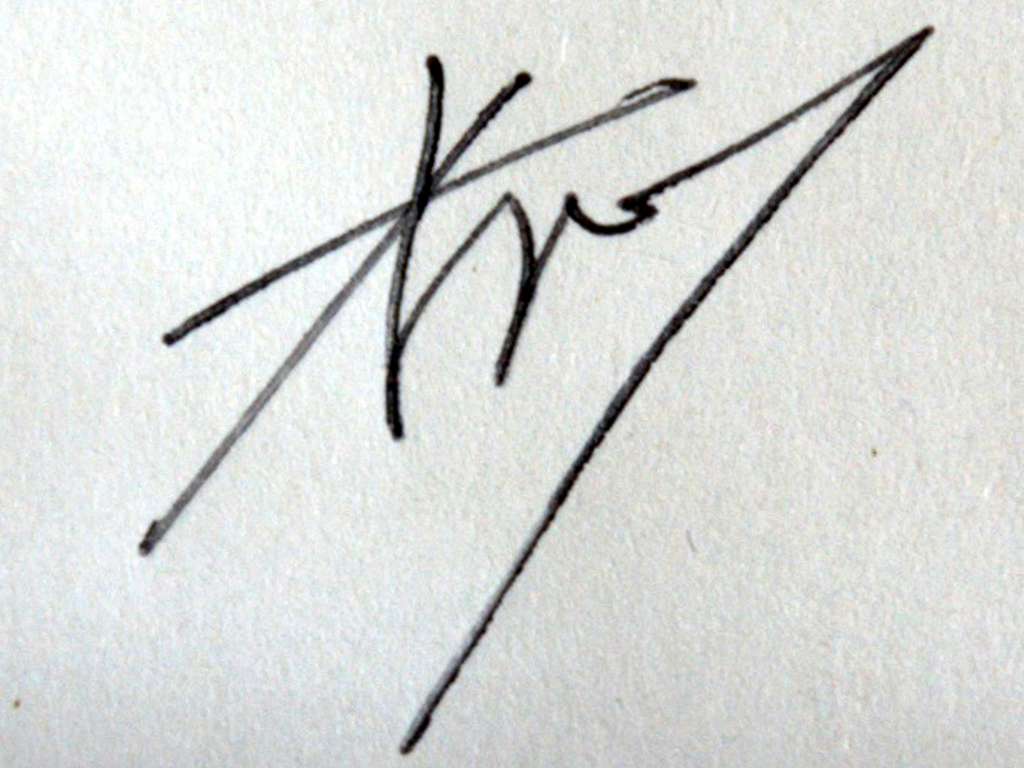
Signature of: jan koblasa